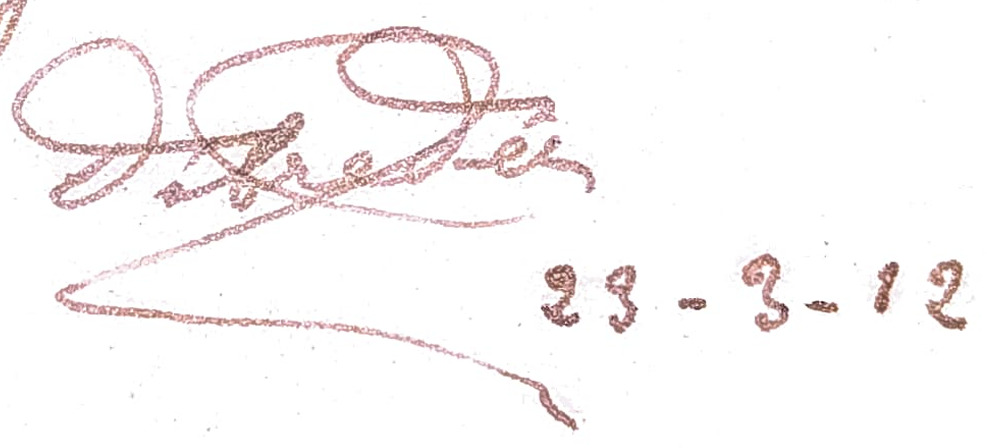
Signature of: yves le diberder